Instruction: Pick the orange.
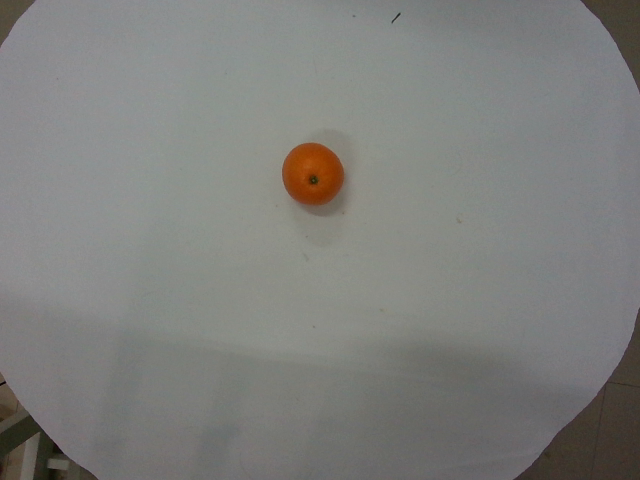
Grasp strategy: vertical